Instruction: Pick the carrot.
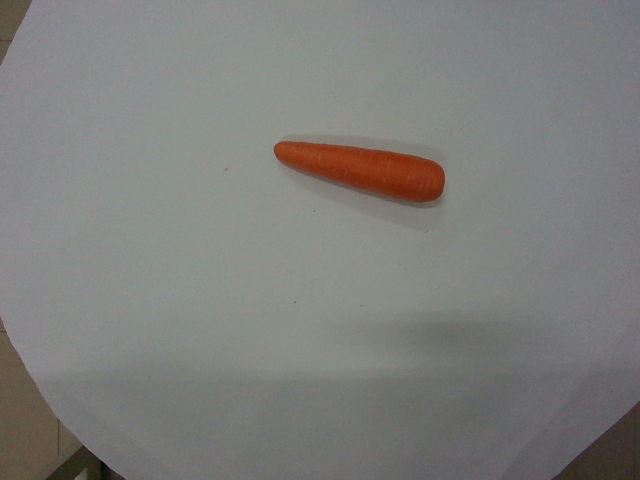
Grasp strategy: vertical